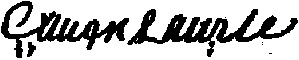
Signature of: gawen lawrie